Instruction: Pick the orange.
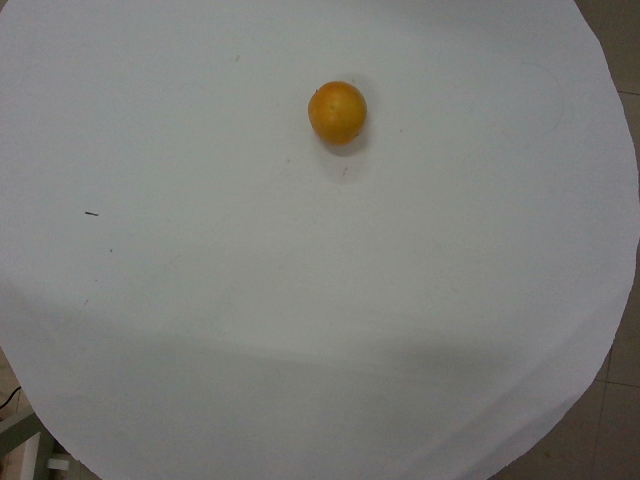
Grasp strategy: vertical